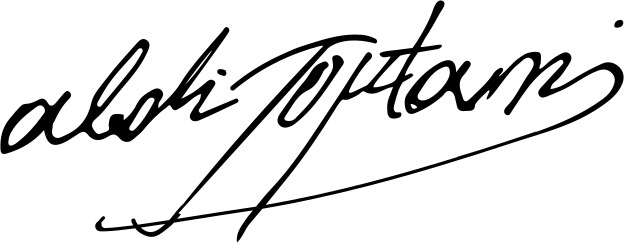
Signature of: abdi toptani